Question: What is the suspected problem?
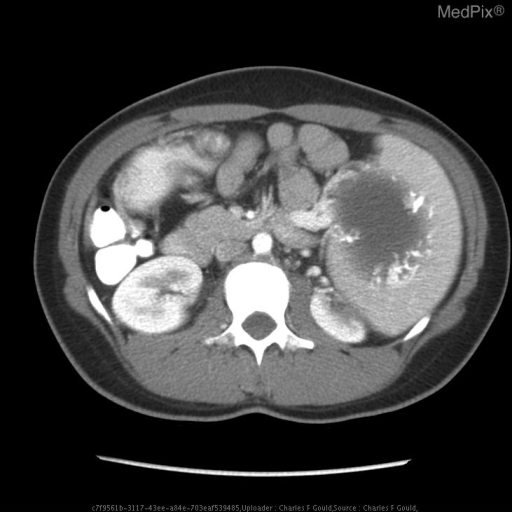
Answer: The findings suggest PA and lateral chest radiograph: Vague airspace opacity within the left lung base, which partially silhouettes the left heart border near the apex, representing lingular pneumonia.  Additionally, there is an ovoid soft-tissue density with peripheral calcifications seen occupying the left upper quadrant that measures 15.8cm X 12.4cm X 12.9cm, likely representing a calcified splenic cyst.

CT abdomen/pelvis:  Confirms a large cyst within in the spleen with a thin calcified rim.  The spleen is enlarged secondary to cyst.  The pancreas and stomach are displaced to the right.  The colon is displaced inferiorly.  The left kidney is slightly compressed.. Confirms a large cyst within in the spleen with a thin calcified rim.  The spleen is enlarged secondary to cyst.  The pancreas and stomach are displaced to the right.  The colon is displaced inferiorly.  The left kidney is slightly compressed.. The patient might have a history of 31 y.o. woman with 6 weeks of cough..